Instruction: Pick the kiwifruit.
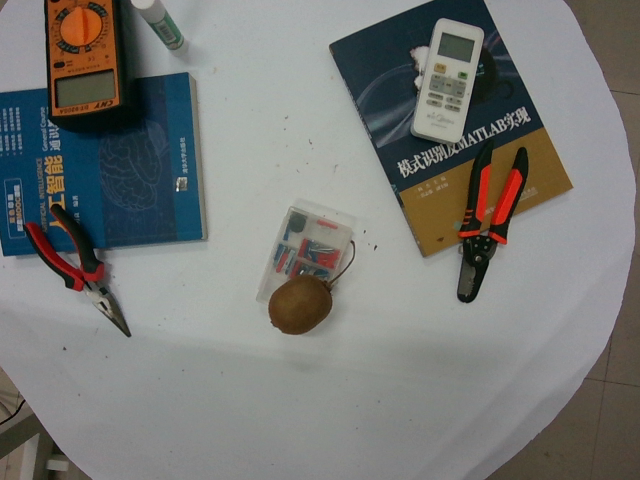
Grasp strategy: vertical